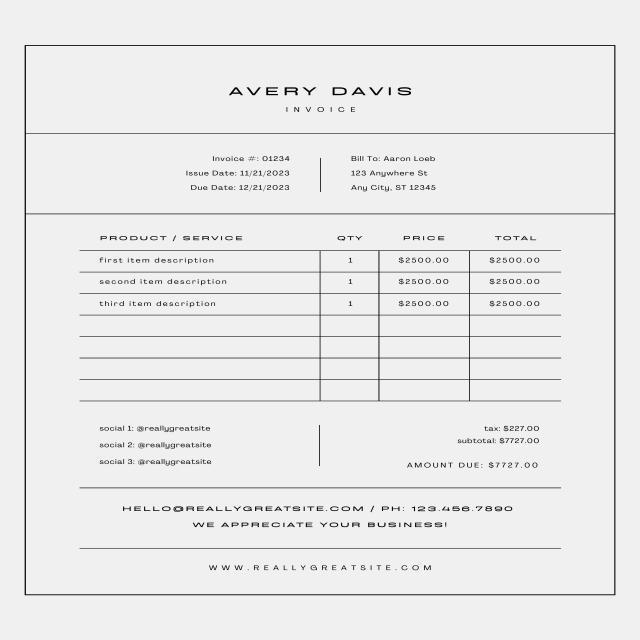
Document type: Invoice